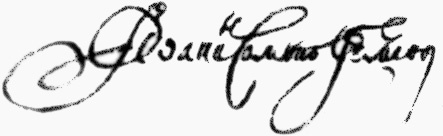
Signature of: yakym somko